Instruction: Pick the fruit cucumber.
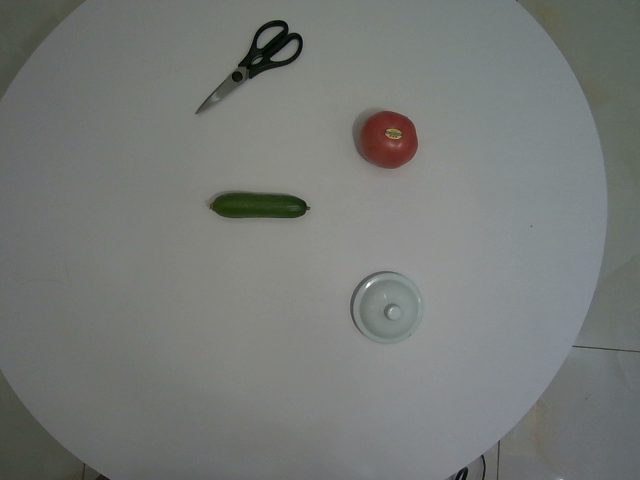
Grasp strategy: vertical